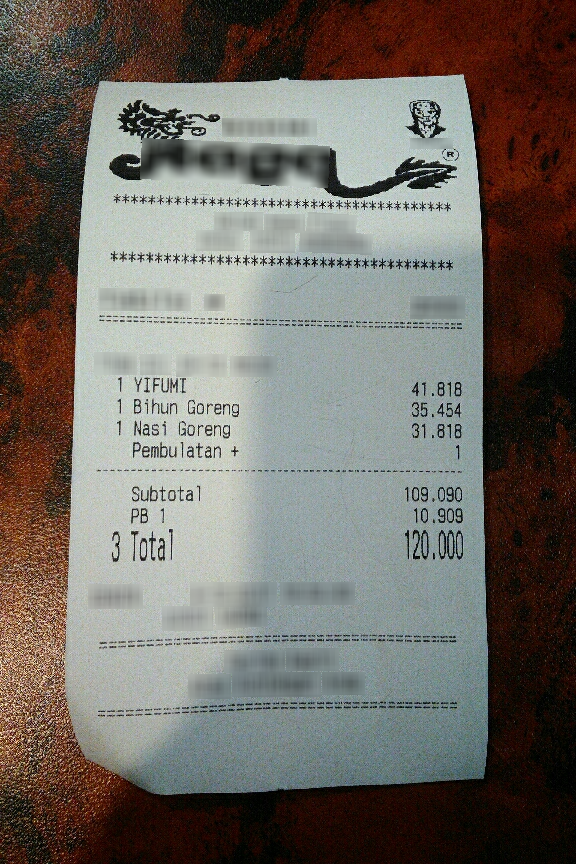
Number of items: 3
Subtotal: 109.090
Tax: 10.909
Other charges: 1
Total: 120.000
OCR text regions:
text: Total
text: 120.000
text: 3
text: Subtotal
text: 109.090
text: PB
text: 1
text: 10.909
text: Pembulatan
text: +
text: 1
text: 1
text: YIFUMI
text: 41.818
text: 1
text: Bihun
text: Goreng
text: 35.454
text: 1
text: Nasi
text: Goreng
text: 31.818